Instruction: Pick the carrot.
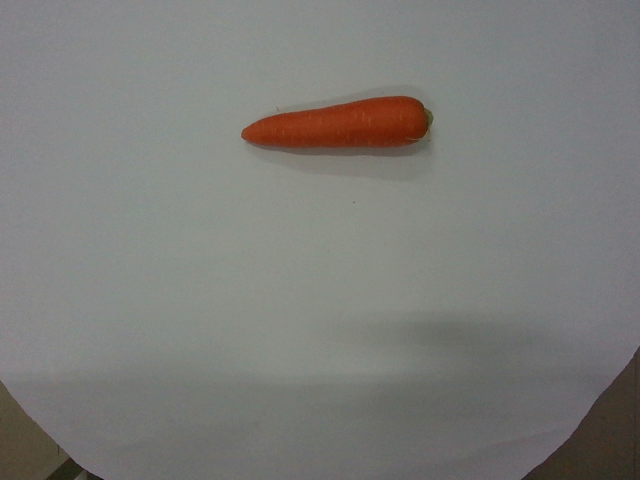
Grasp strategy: vertical